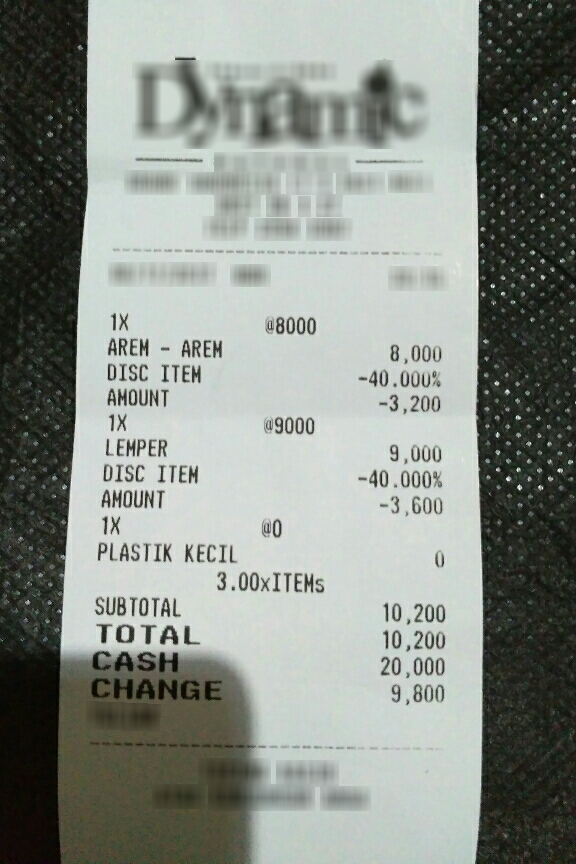
Extraction:
receipt: line_items: name: AREM - AREM
price: 8,000
qty: 1X
name: LEMPER
price: 9,000
qty: 1X
name: PLASTIK KECIL
price: 0
qty: 1X
subtotal: 10,200
total: 10,200